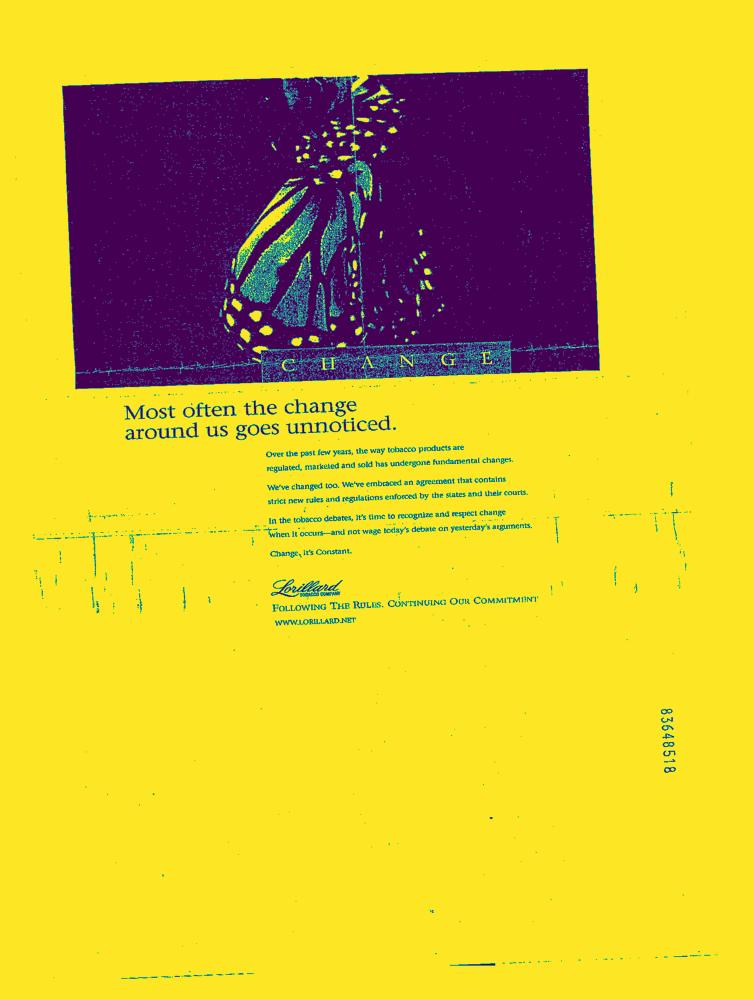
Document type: AD